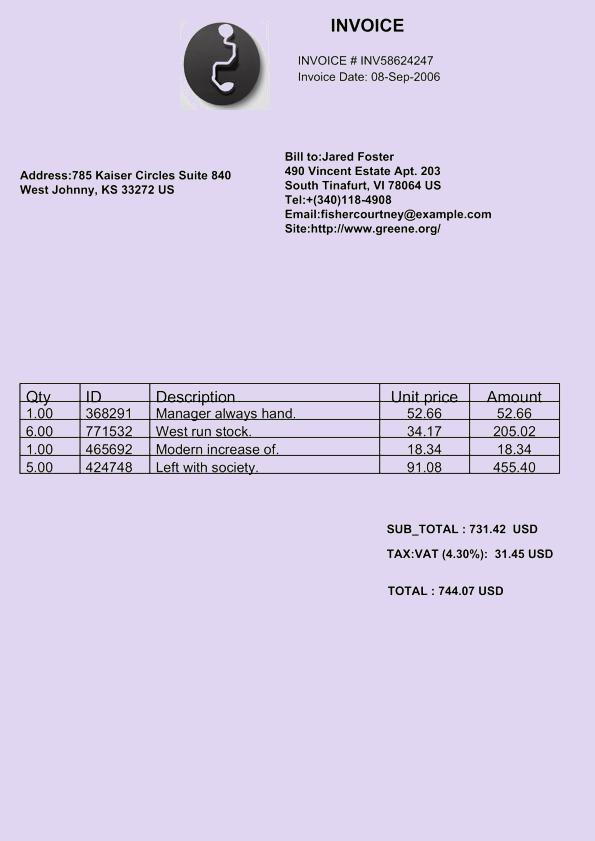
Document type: Invoice